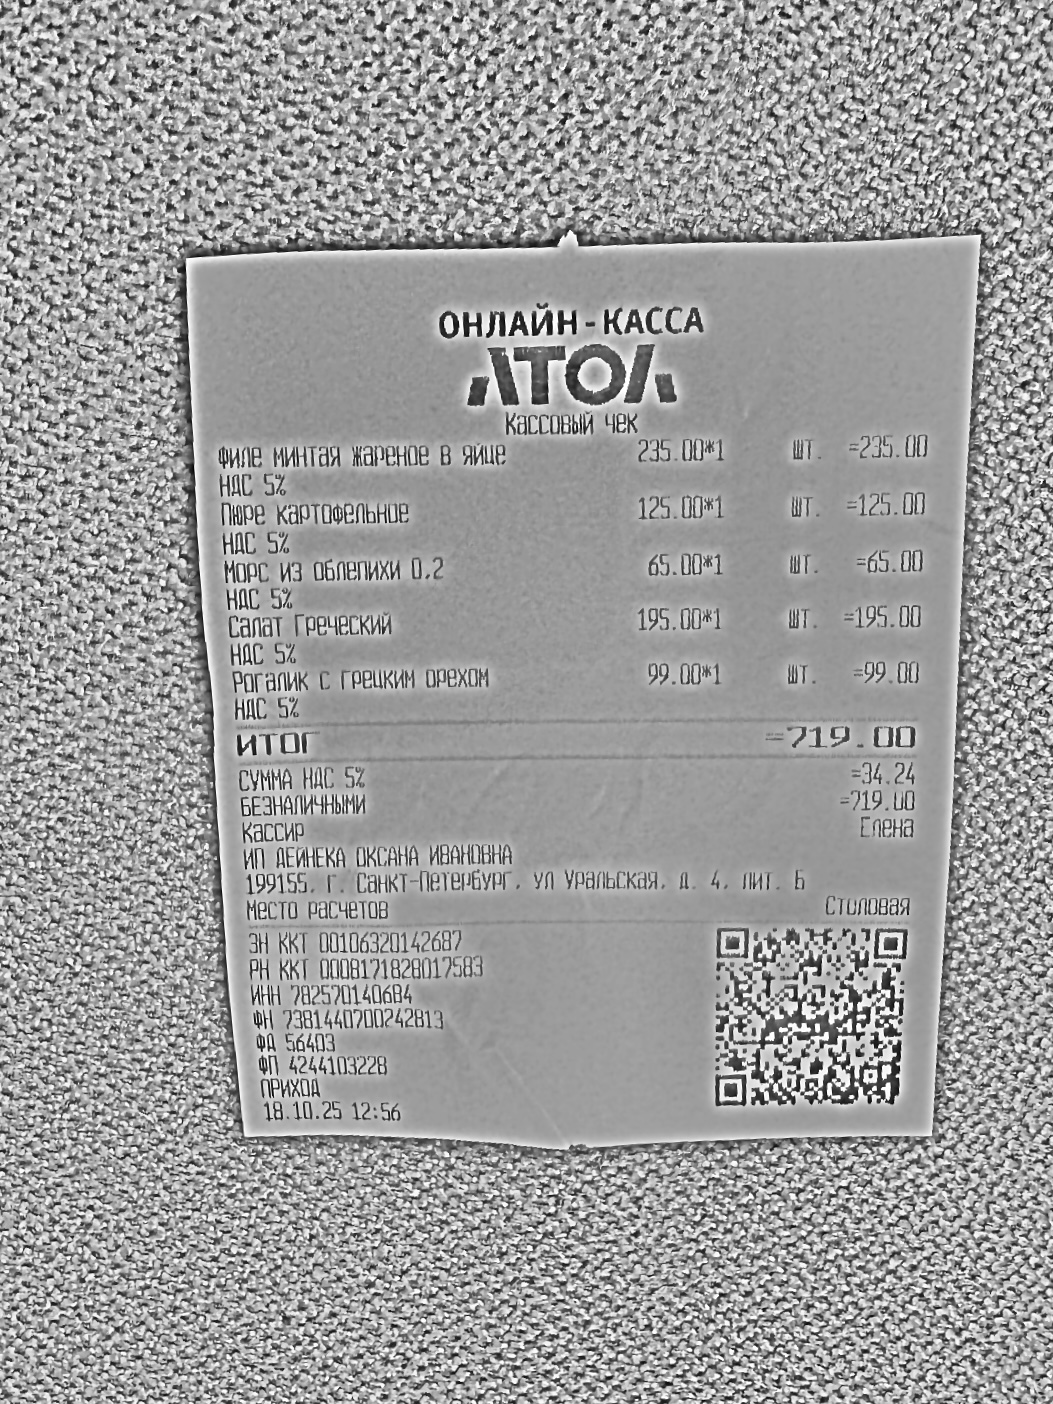
Продавец: ИП ДЕЙНЕКА ОКСАНА ИВАНОВНА
ИНН: 782570140684
Дата: 18.10.25
Товары: Филе минтая жареное в яйце; Пюре картофельное; Морс из облепихи 0.2; Салат Греческий; Рогалик с грецким орехом
Количество: 1; 1; 1; 1; 1
Цена: 235.00; 125.00; 65.00; 195.00; 99.00
Сумма: 235.00; 125.00; 65.00; 195.00; 99.00
Итого: 719.00